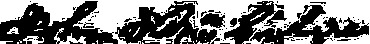
Signature of: john j mcgilvra